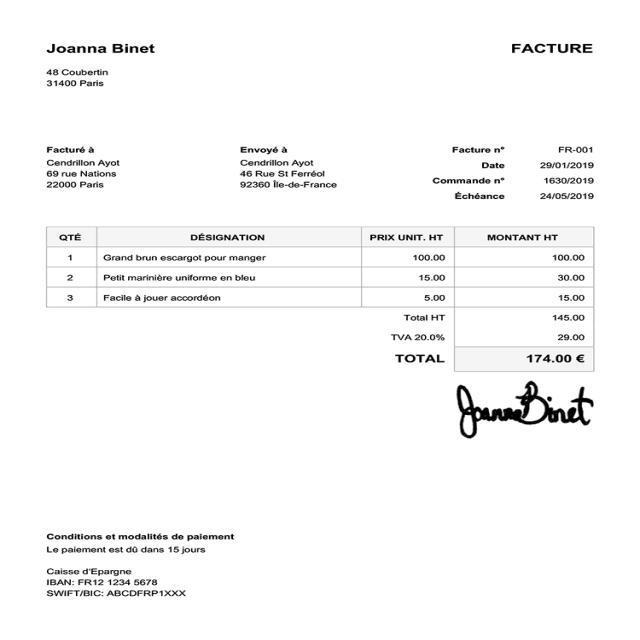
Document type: Invoice